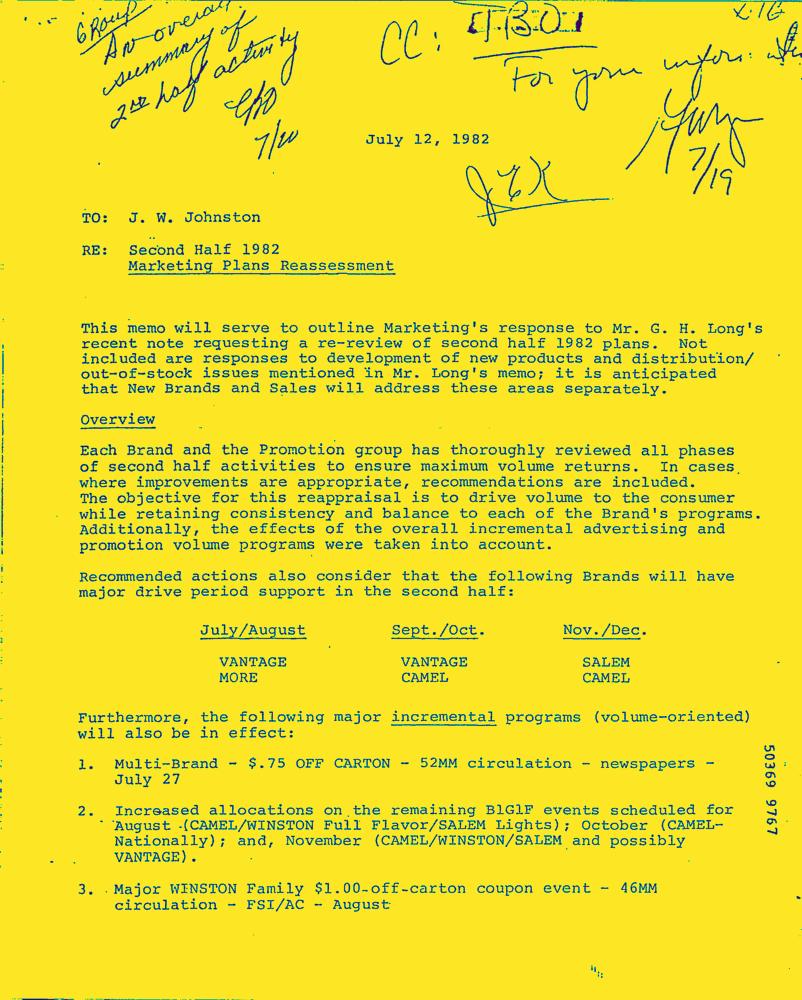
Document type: Letter-Doc